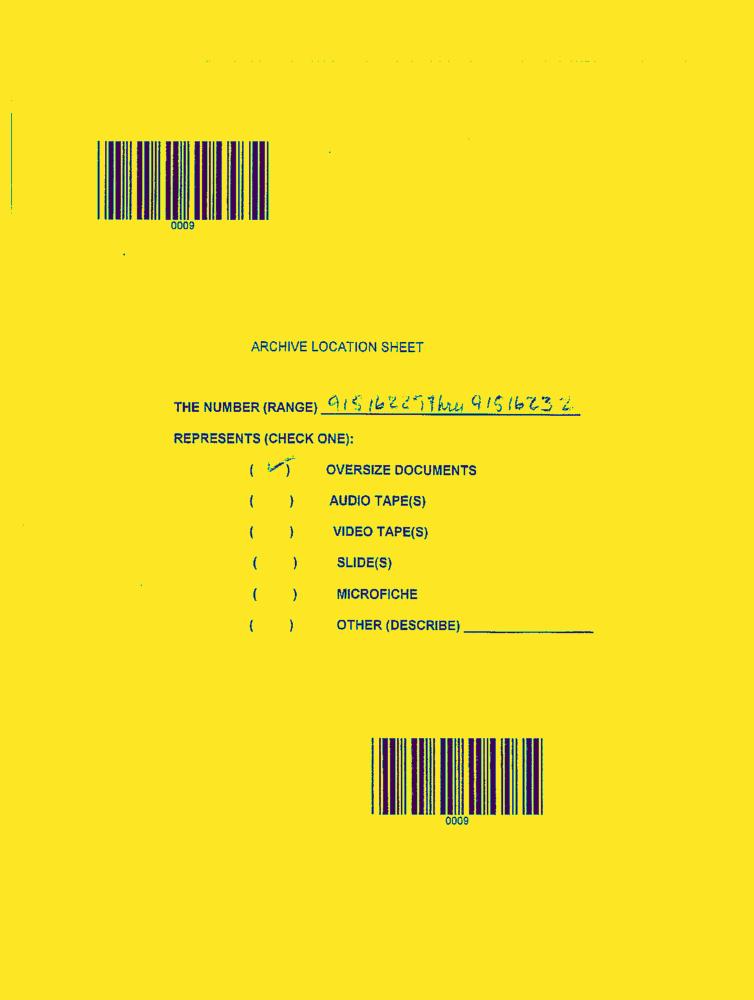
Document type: AD